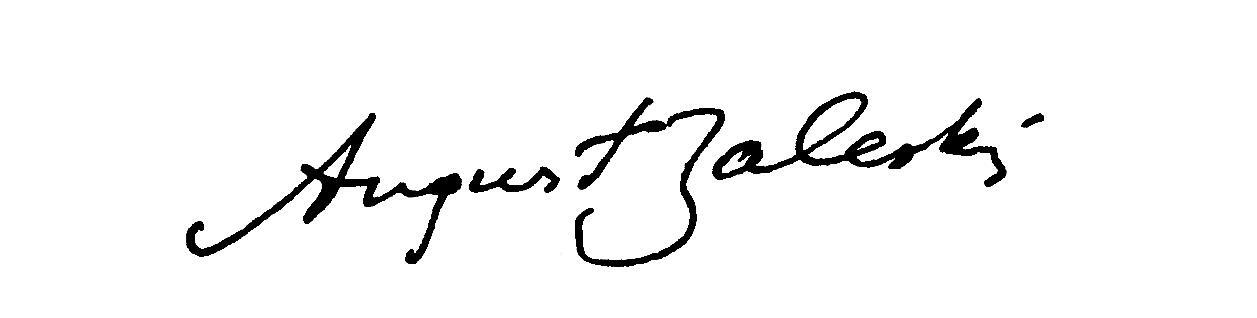
Signature of: august zaleski